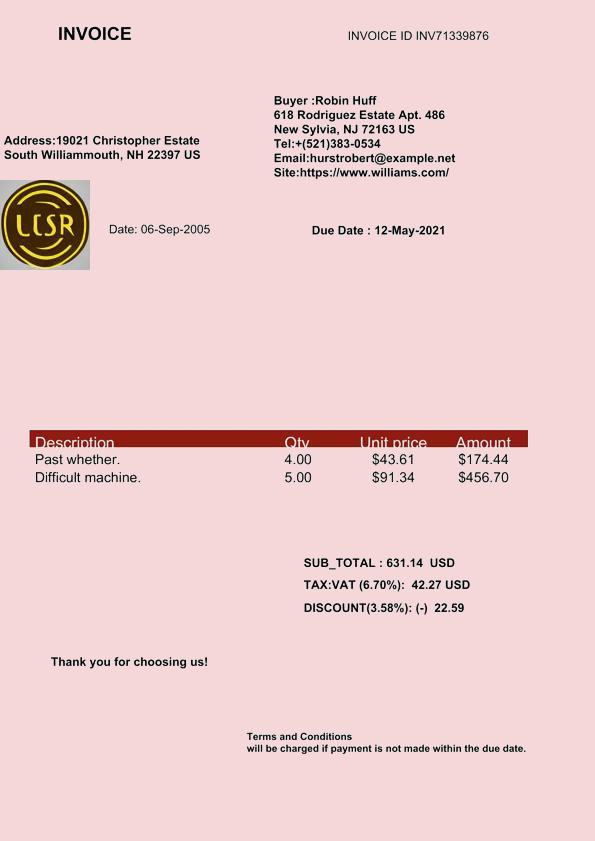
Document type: Invoice